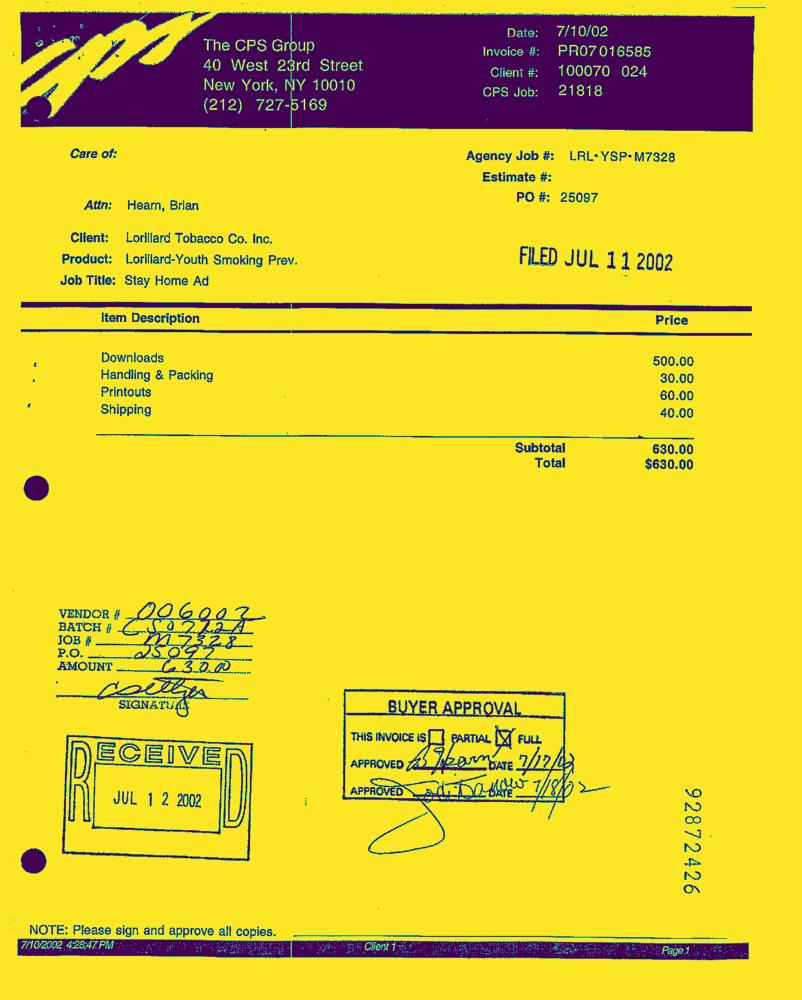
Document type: Invoice-Doc